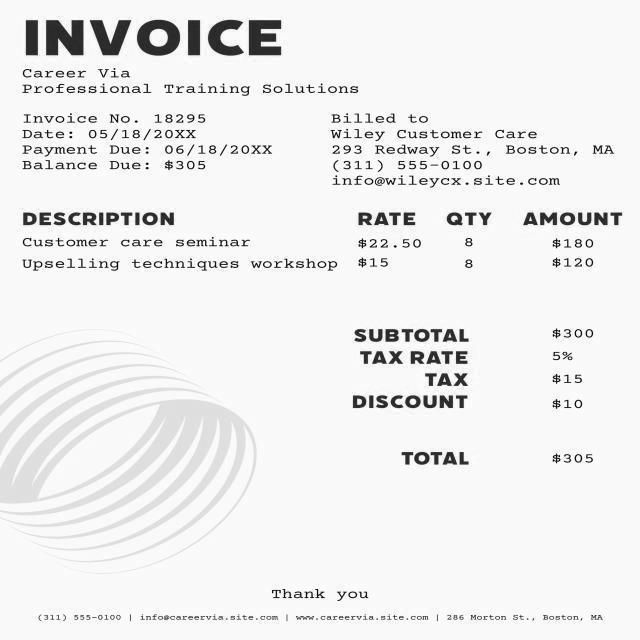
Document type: Invoice